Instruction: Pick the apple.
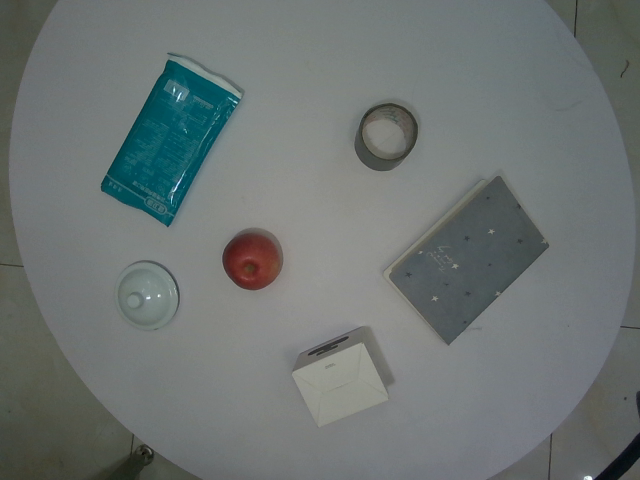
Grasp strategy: vertical